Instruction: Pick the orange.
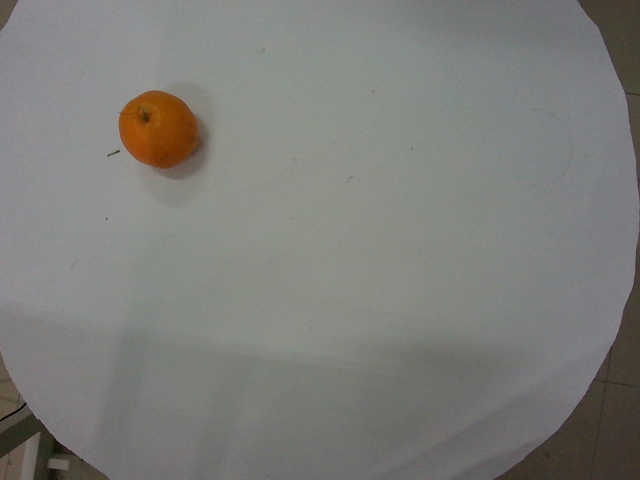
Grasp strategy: vertical